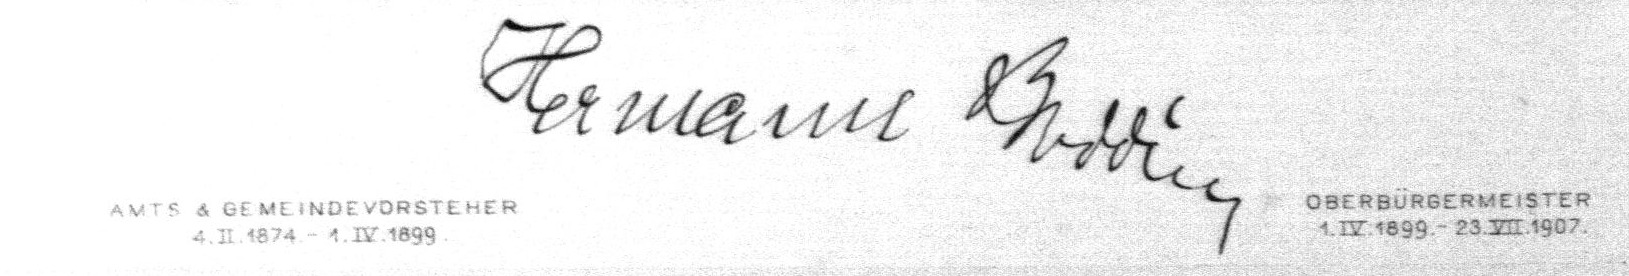
Signature of: hermann boddin